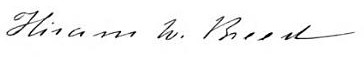
Signature of: hiram n breed